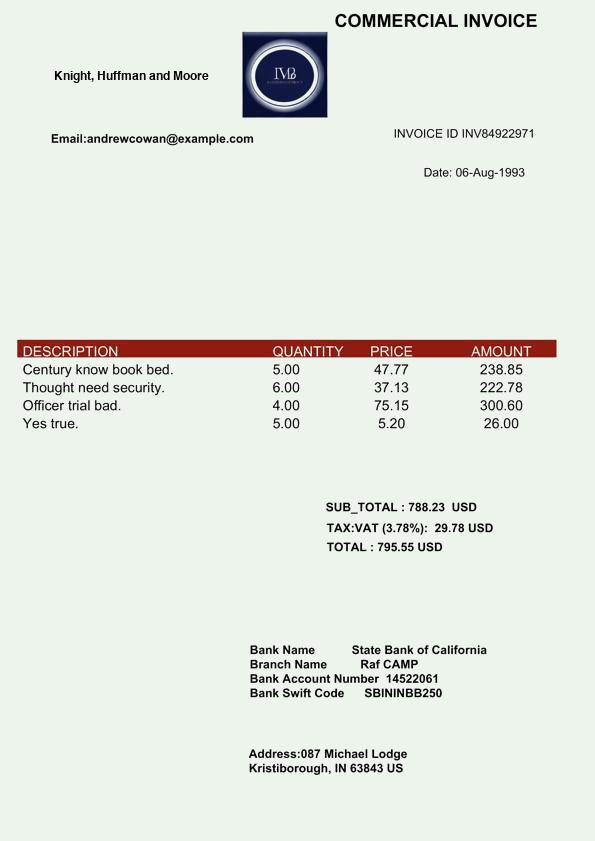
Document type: Invoice